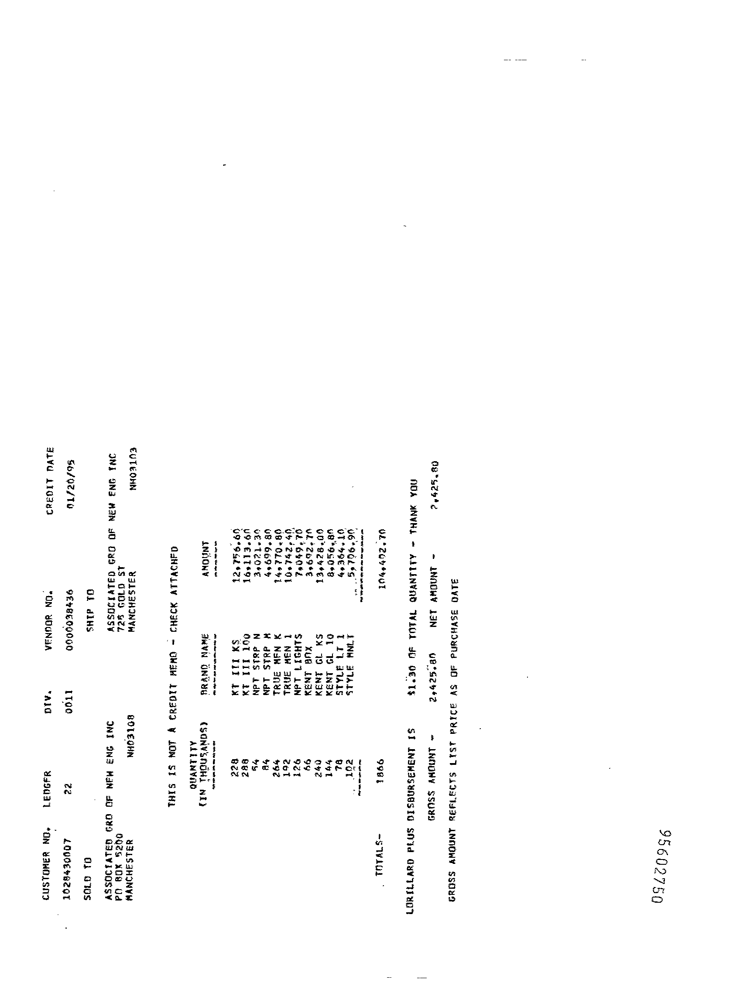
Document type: Invoice